Question: Which state is mentioned in the document?
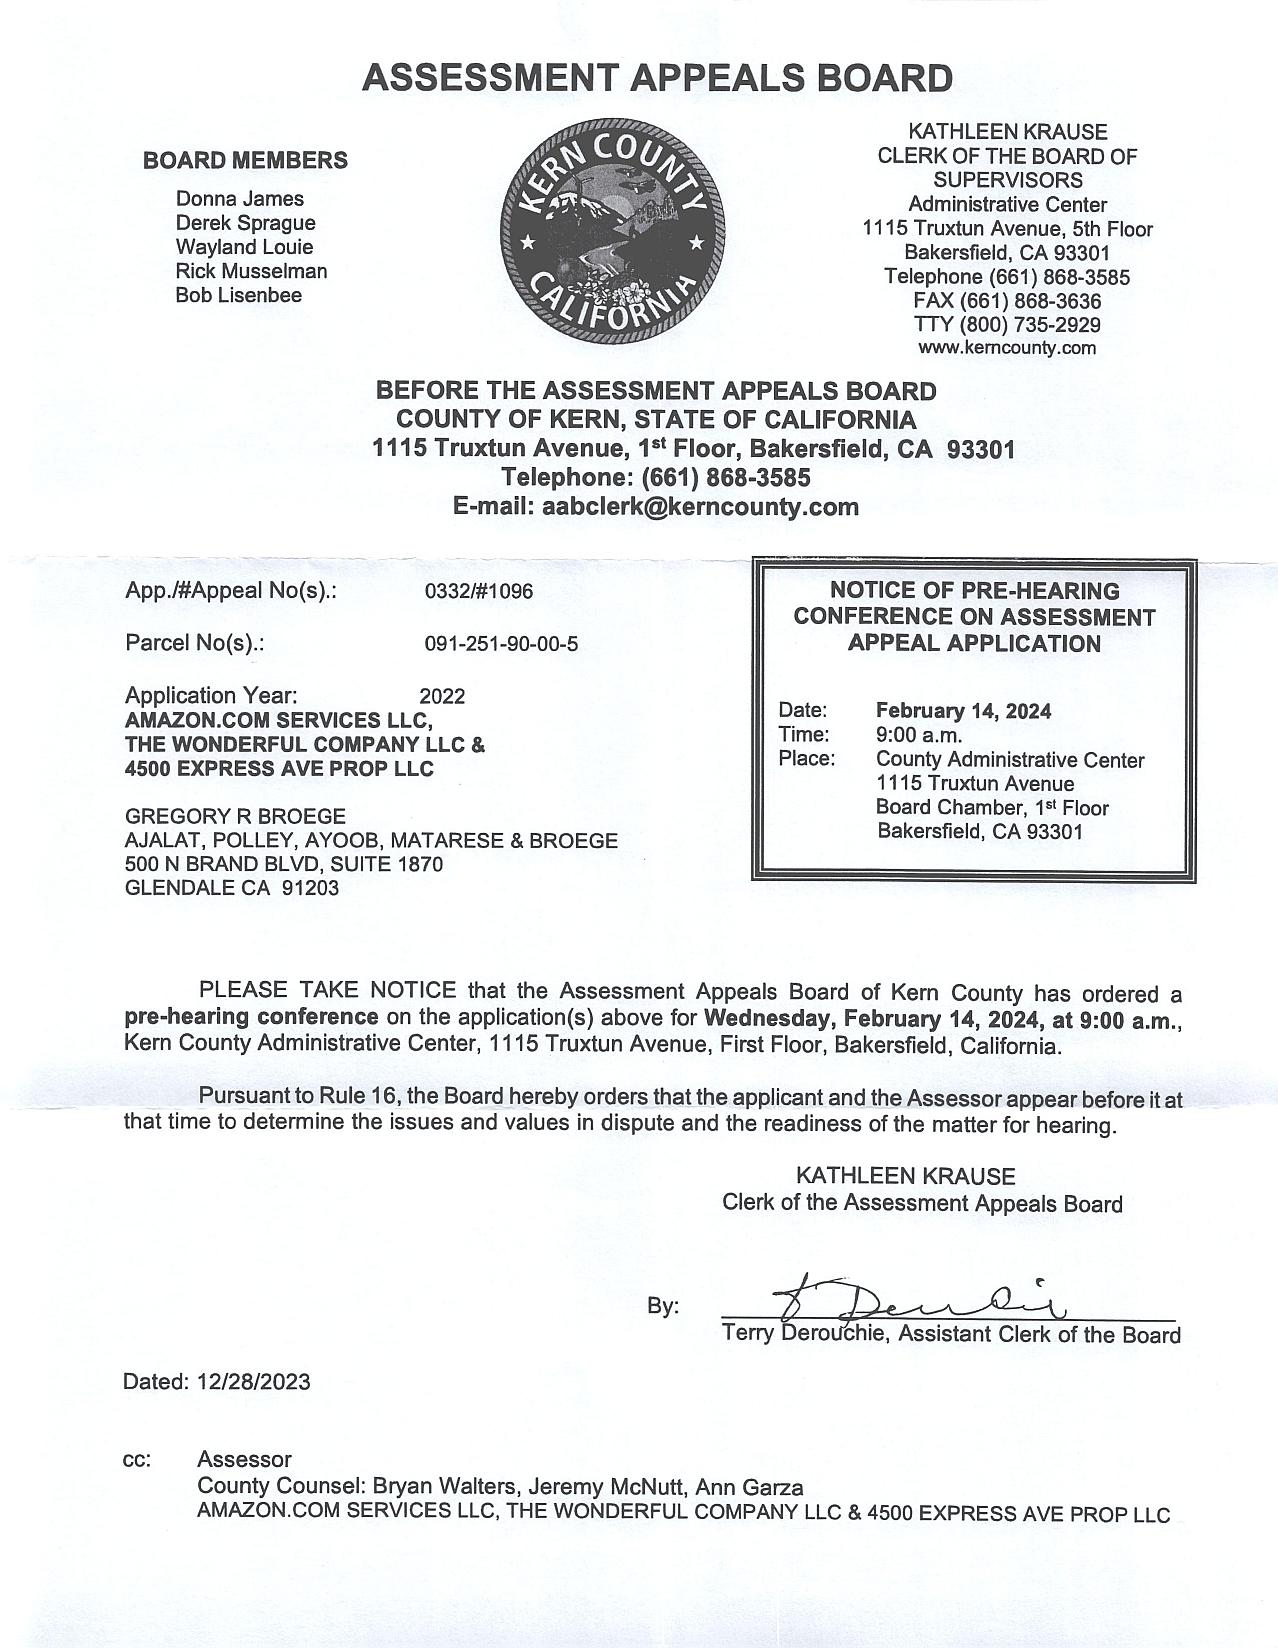
Answer: "California"